Please extract the written amount, numerical amount, recipient's name, date on the cheque, and the bank's name from the image.
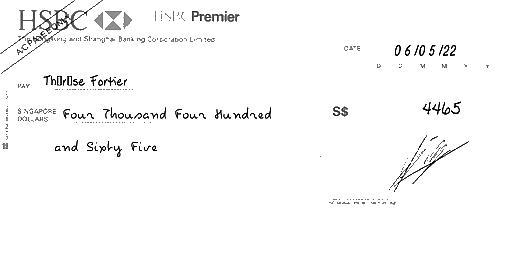
amt_in_words: Four Thousand Four Hundred and Sixty Five
amt_in_figures: 4465
payee_name: Thérèse Fortier
bank_name: HSBC
cheque_date: 06/05/22